Question: What do the imaging results show?
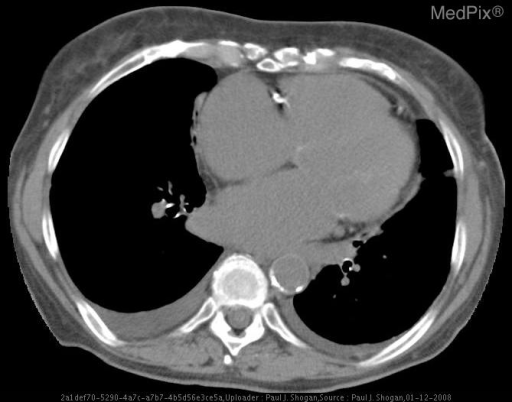
Answer: The imaging shows Sonographic evaluation of the gallbladder demonstrates diffuse gallbladder wall thickening.  There is no evidence of cholelithiasis, or biliary sludge.  The common bile duct measured 6 mm, which is acceptable for this patient's age.

Duplex Doppler sonogram of portal vein shows highly pulsatile blood flow.  Color Doppler shows both blue and red, indicating flow reversal.

Duplex Doppler waveforms of the inferior vena cava (IVC), and hepatic vein demonstrate normal triphasic flow with abnormally high amplitude retrograde flow in the IVC and hepatic vein, caused by high right heart pressures during the cardiac cycle.

PA chest radiograph demonstrates cardiomegaly, a small right-sided pleural effusion and increased interstitial markings.

Unenhanced axial CT image through the level of the heart demonstrates small bilateral pleural effusions. Unenhanced axial CT image through the level of the heart demonstrates small bilateral pleural effusions..